Question: What type of tax is indicated in the document, personal property or real estate?
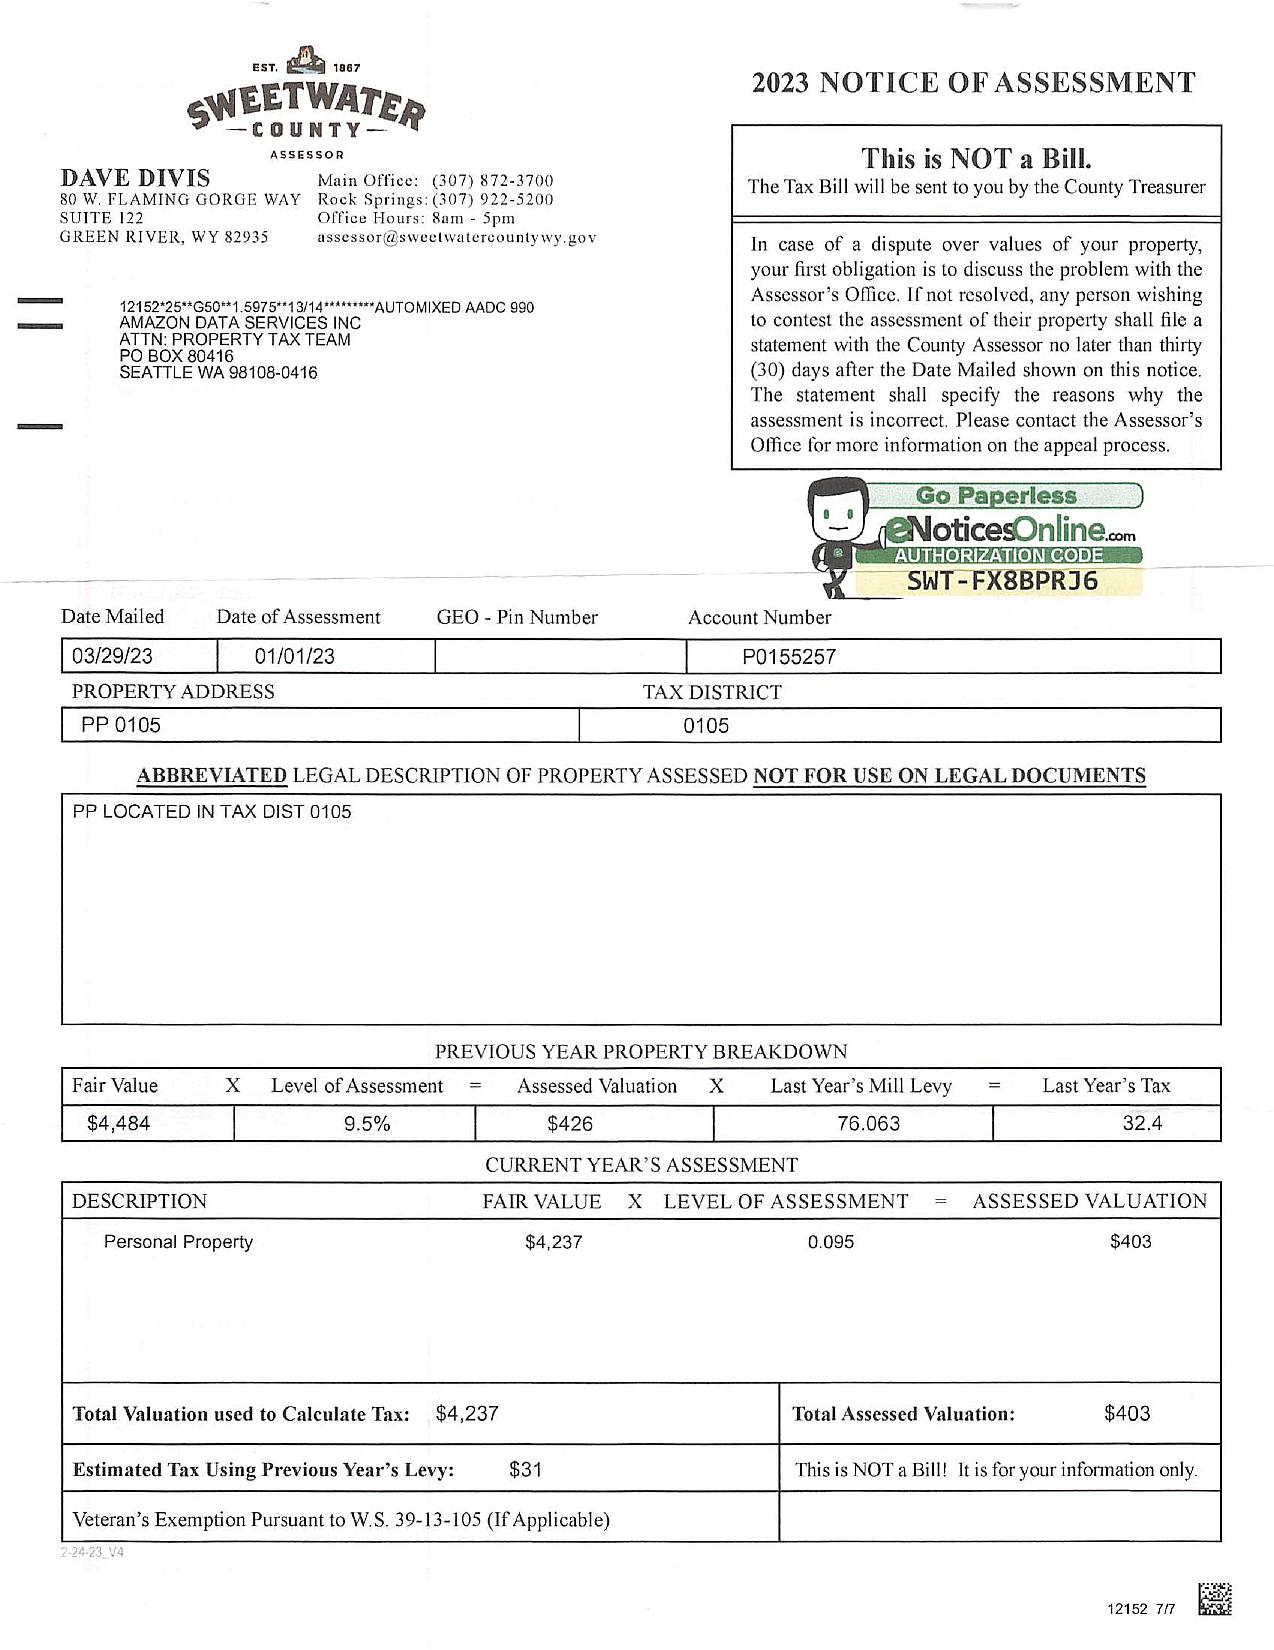
Answer: "Personal Property"